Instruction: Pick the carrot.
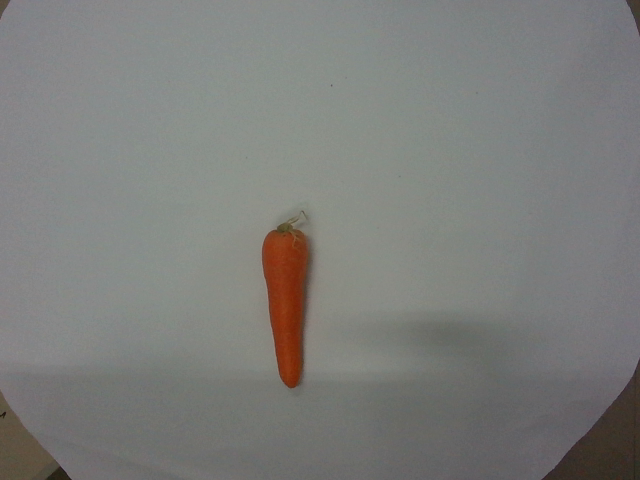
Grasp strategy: vertical